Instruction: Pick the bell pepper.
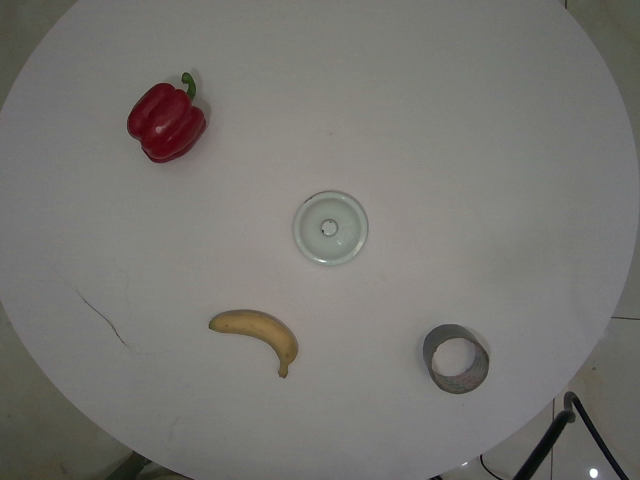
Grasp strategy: vertical